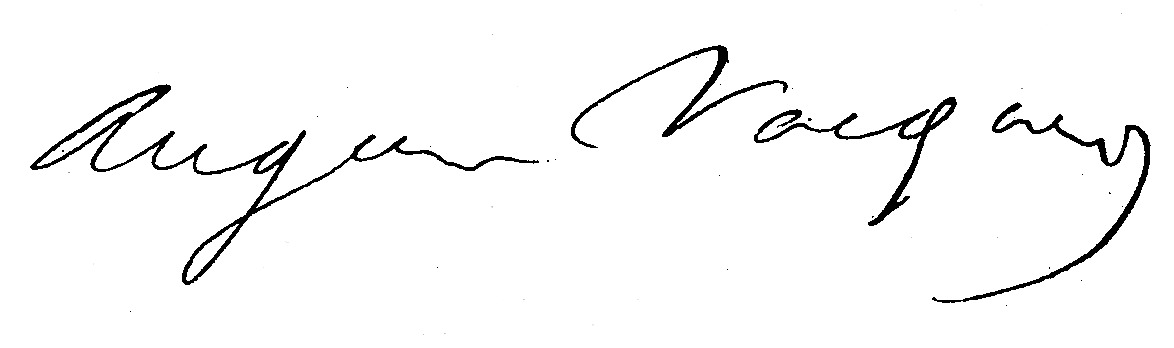
Signature of: auguste vacquerie